Question: How is the history relevant to the case?
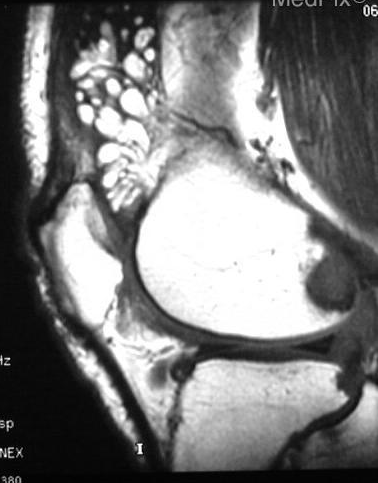
Answer: The patient's history of presents with atraumatic knee swelling is key in understanding the case.